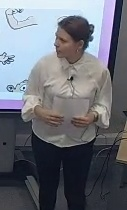
Транскрипция: I want you to look at the picture and get the topic of the lesson. If you want to answer, just raise your hand.
Категория: Педагогические действия
Подкатегория: Задаёт открытый вопрос; Перенаправляет внимание класса
Описание действия: Учитель предлагает ученикам попытаться угадать тему урока, предлагает ответить желающему ученику
Контекст и комментарии: Контекст ДО: Ученики еще не успели включиться в работу. Реакция ПОСЛЕ: один мальчик предложил тему. Педагогический смысл: ученикам задается вопрос на английском языке, что вынуждает их погрузиться в контекст предмета, хоть никаких прямых заданий пока выдано не было